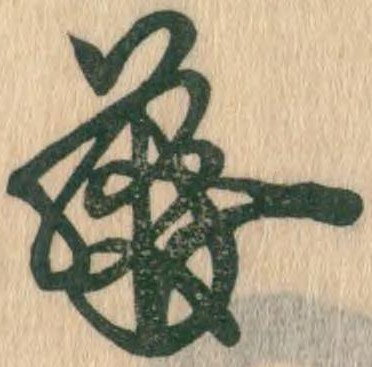
Signature of: ōgimachi